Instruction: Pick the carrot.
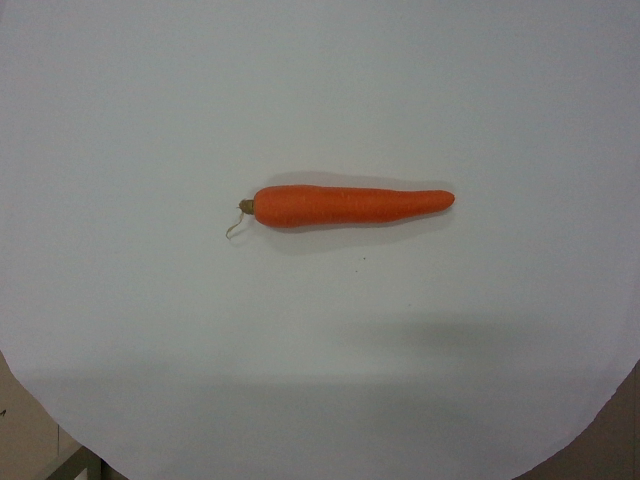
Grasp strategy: vertical